Question: What appears to be the issue?
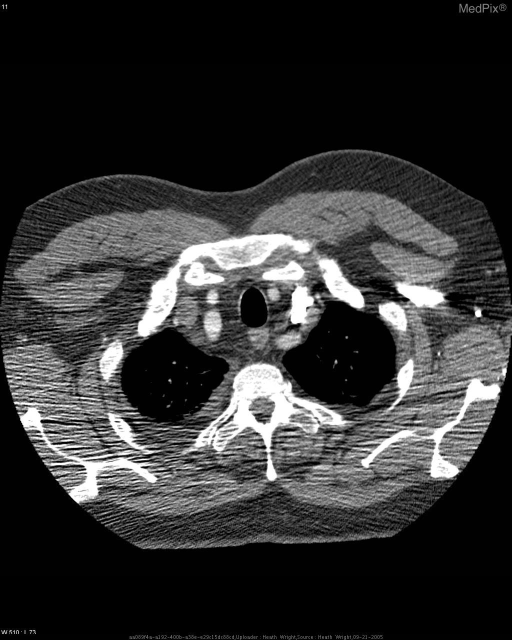
Answer: The findings suggest Right aortic arch with aberrant left subclavian artery. Axial CT above the level of the arch demonstrating bilateral common carotid and subclavian arteries.. The patient might have a history of 58y/o white male with dyspnea received CT to rule out PE/DVT.